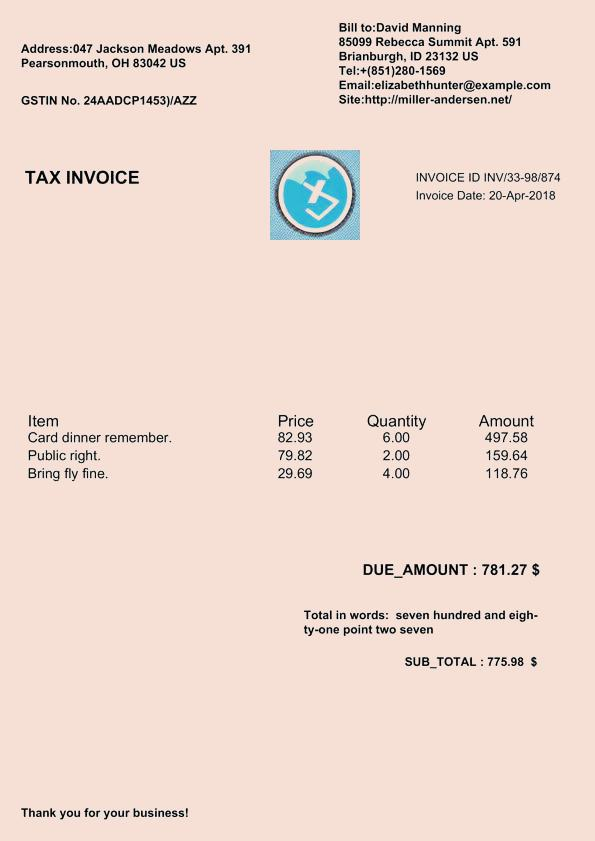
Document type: Invoice